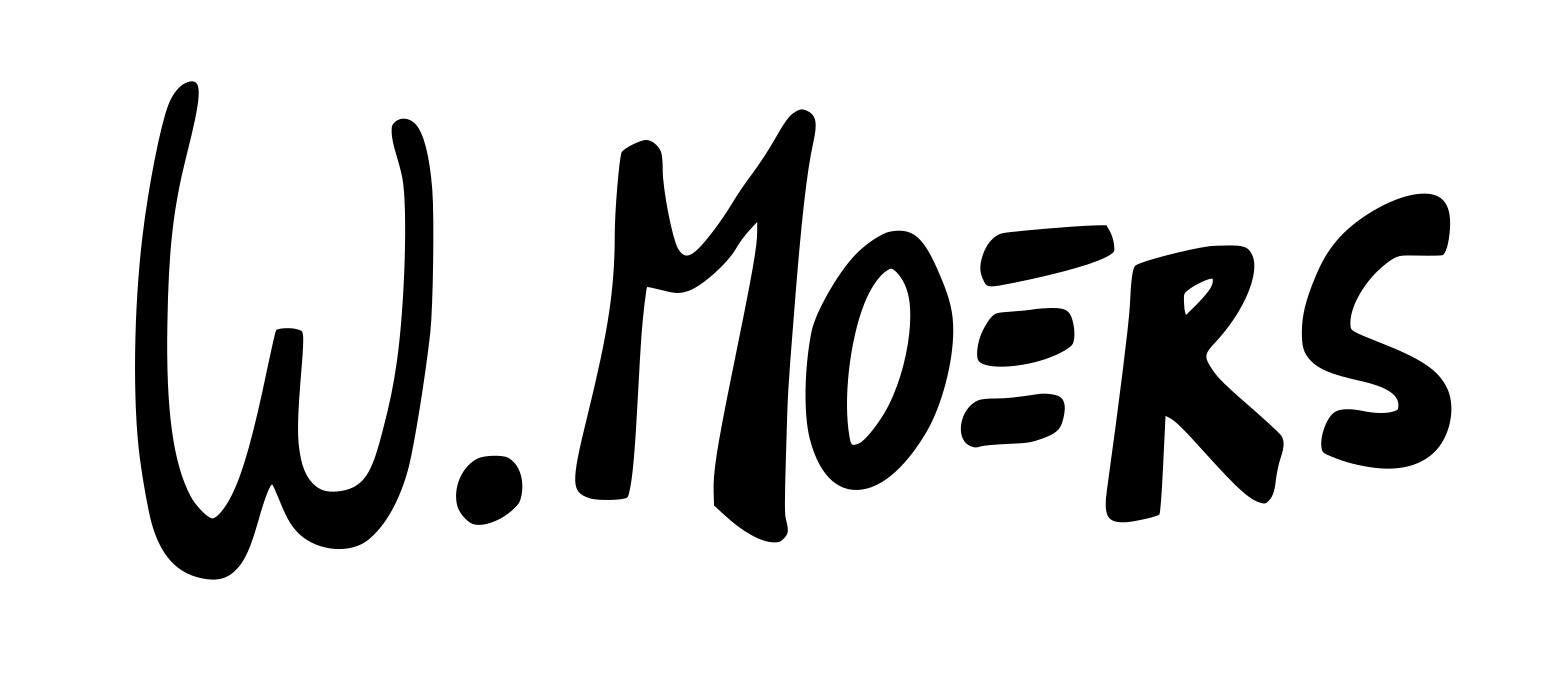
Signature of: walter moers